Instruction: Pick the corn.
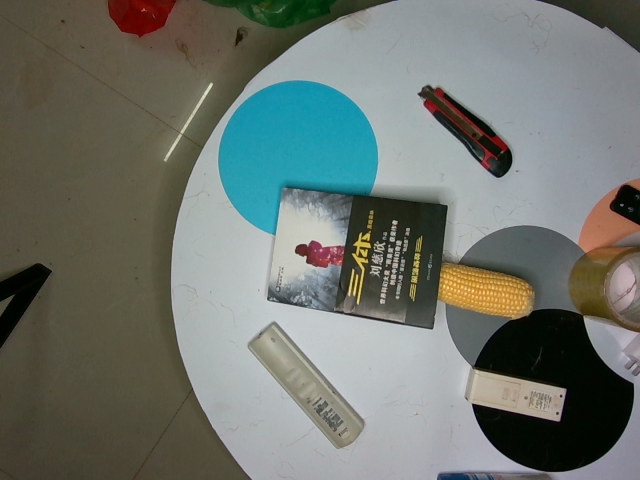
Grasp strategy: vertical